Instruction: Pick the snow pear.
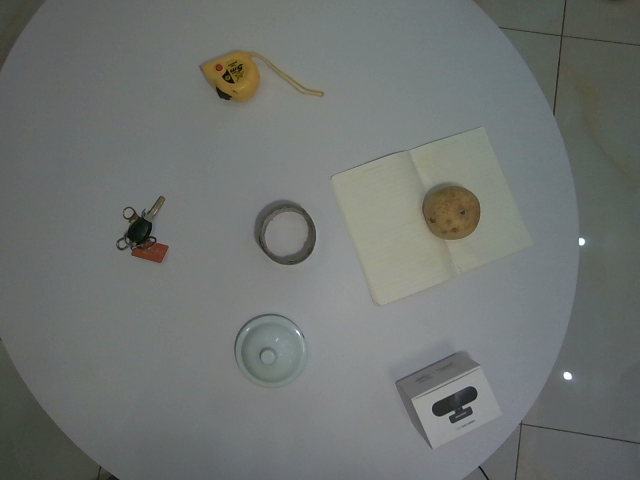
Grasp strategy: vertical